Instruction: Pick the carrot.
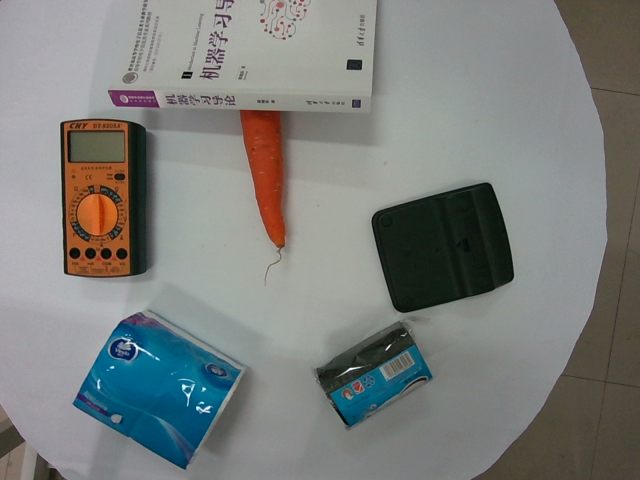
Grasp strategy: vertical